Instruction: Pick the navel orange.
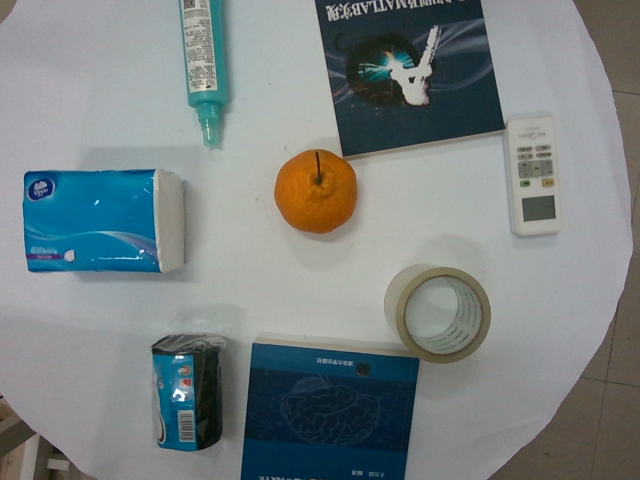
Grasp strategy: vertical